Question: Which state is mentioned in the document?
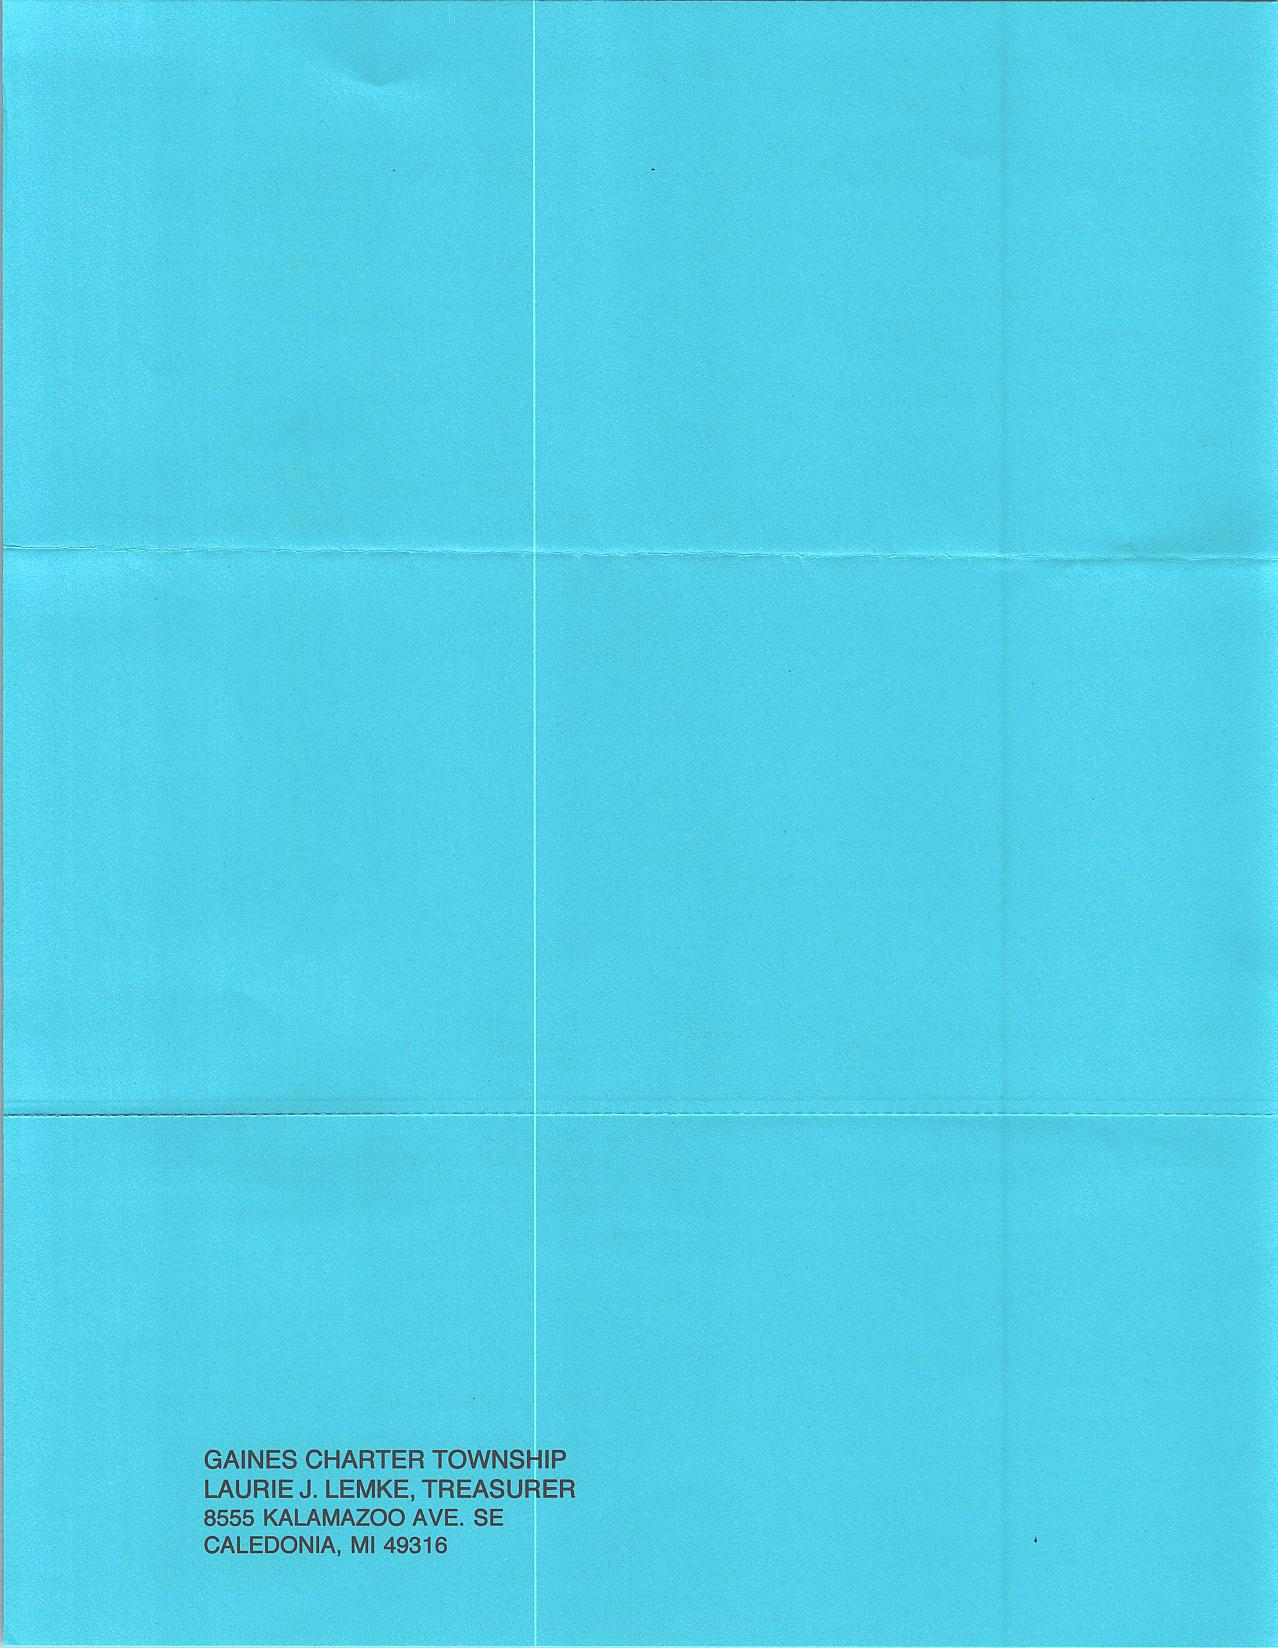
Answer: "MI"